Question: Describe the condition in detail:
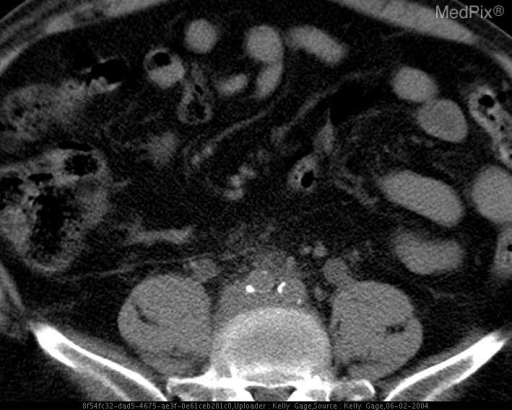
Answer: The disease is discussed as: Retroperitoneal fibrosis is a fibrotic process of the retroperitoneum which can lead to ureteral narrowing and obstruction.  Between 50 and 70 of the time there is no identifiable cause (Idiopathic retroperitoneal fibrosis of Ormond's disease).  Other causes include inflammation from adjacent organs (diverticulitis, appendicitis), aortic aneurysm, retroperitoneal metastases, abscesses, radiation, or drugs (methylsergide, hydralazine, ergotamines).  Idiopathic retroperitoneal fibrosis is often associated with inflammatory bowel disease, sclerosing cholangitis, or fibrosing mediastinitis.

Radiographically retroperitoneal fibrosis can appear as a soft tissue mass around the aorta and/or the inferior vena cava.  It can cause extrensic compression and medial deviation of the ureters.  Typically it will affect the left ureter before it affects the right ureter.  It can occur any where from the bladder to the UPJ, but most often occurs at L3-L5 level.  Late findings include functional ureteral obstruction, and compression of the inferior vena cava or aorta.